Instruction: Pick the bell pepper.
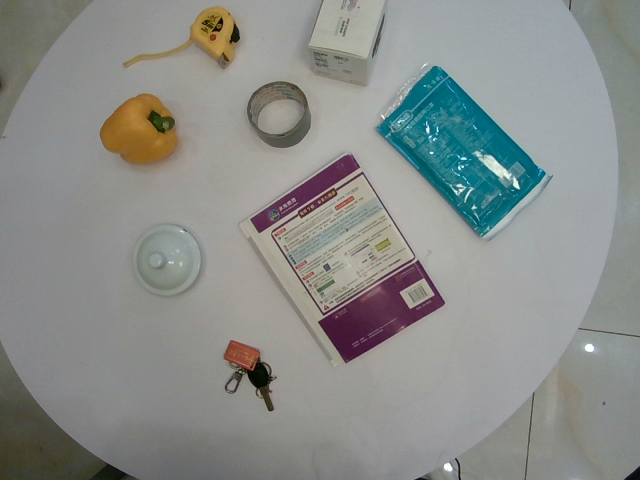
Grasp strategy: vertical